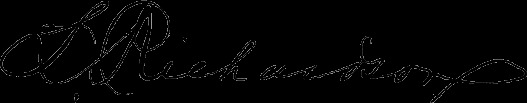
Signature of: lunsford richardson